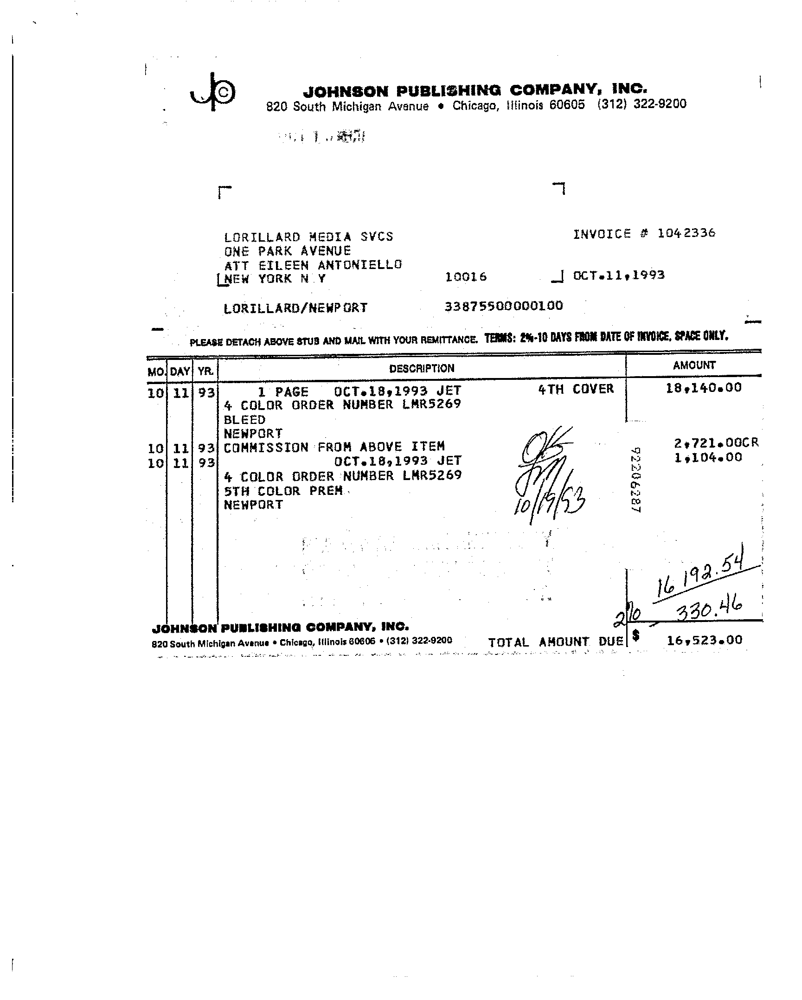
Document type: Invoice